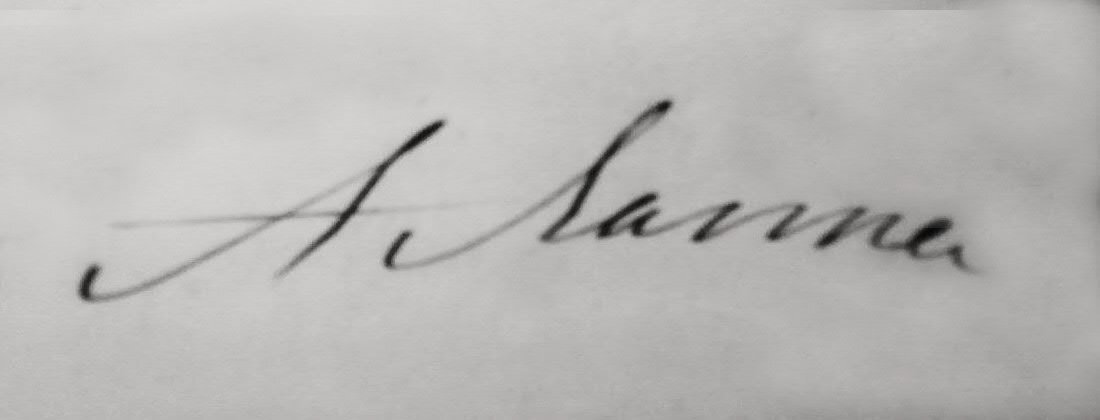
Signature of: aleksander łappa